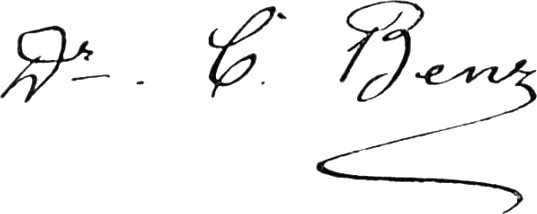
Signature of: carl benz